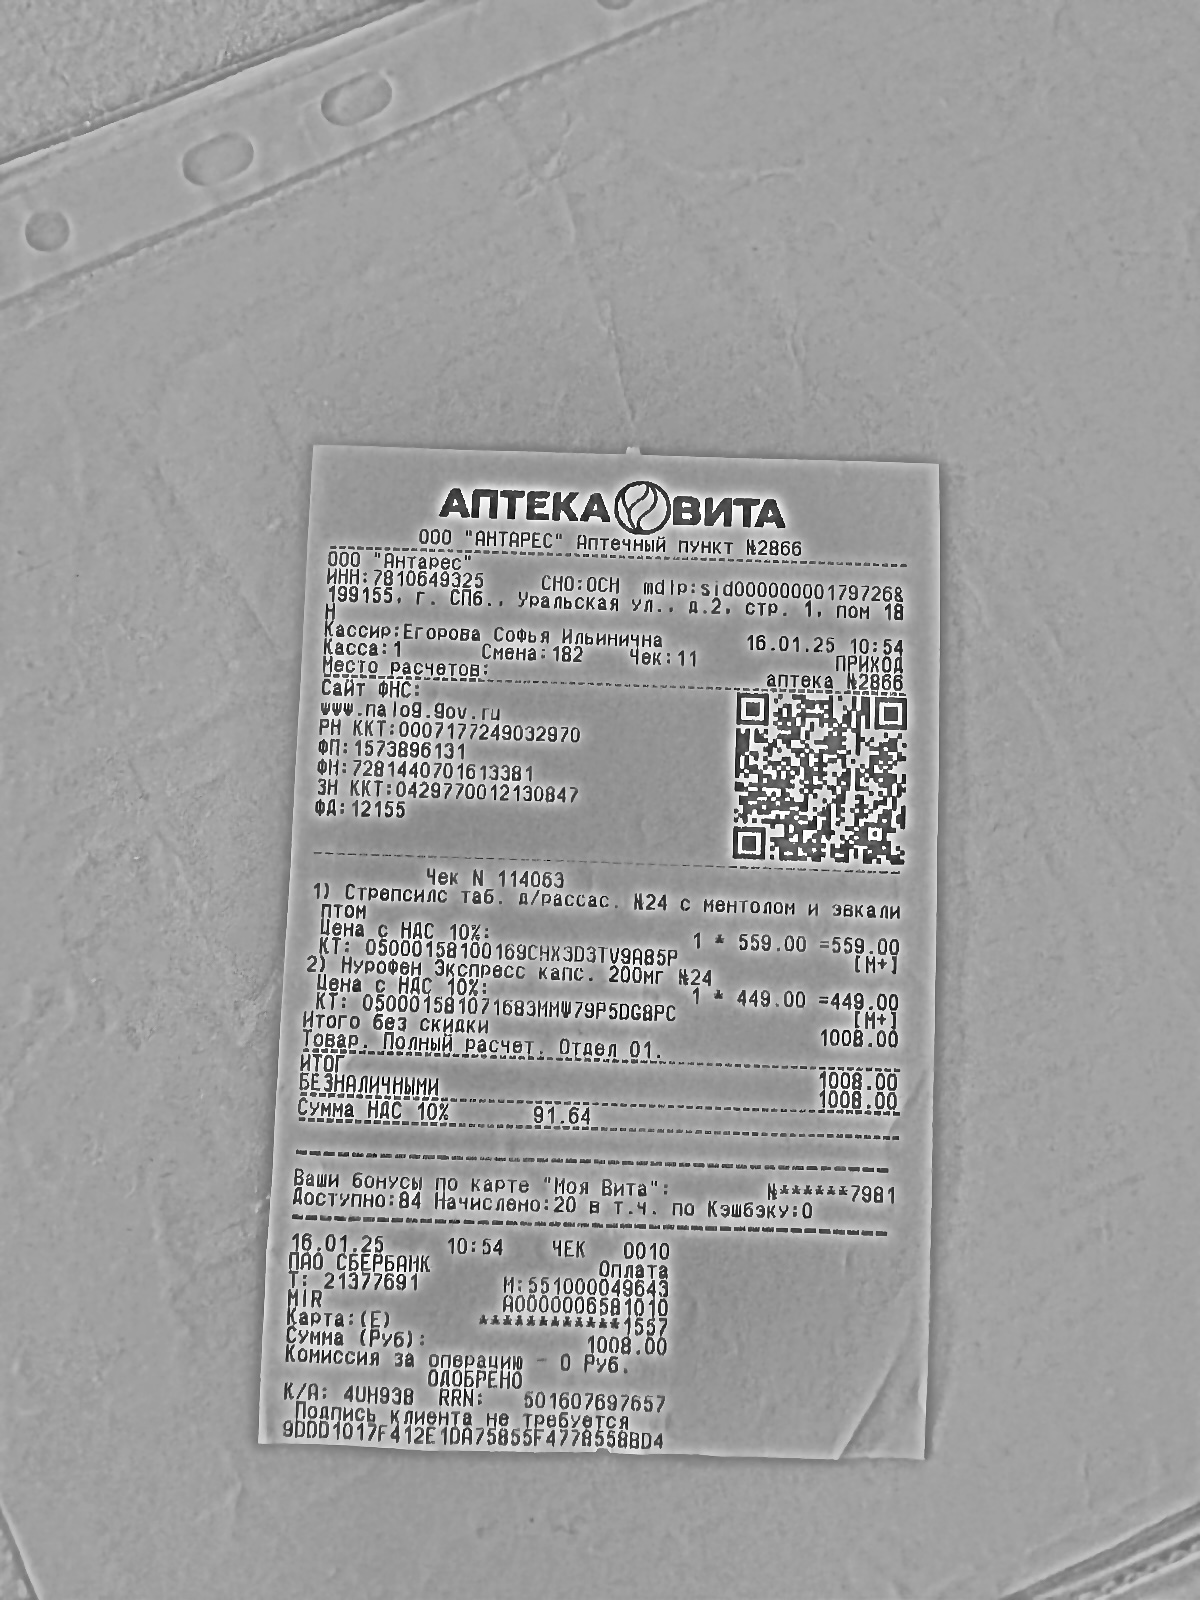
Продавец: 000 "АНТАРЕС" Аптечный пункт №2866
ИНН: 7810649325
Дата: 16.01.25
Товары: Стресслист таб. а/рассас. №24 с ментолом и эвкалиптом; Нурофен Экспресс капс. 200мг №24
Количество: 1.000; 1.000
Цена: 559.00; 449.00
Сумма: 559.00; 449.00
Итого: 1008.00